Question: What type of tax is indicated in the document, personal property or real estate?
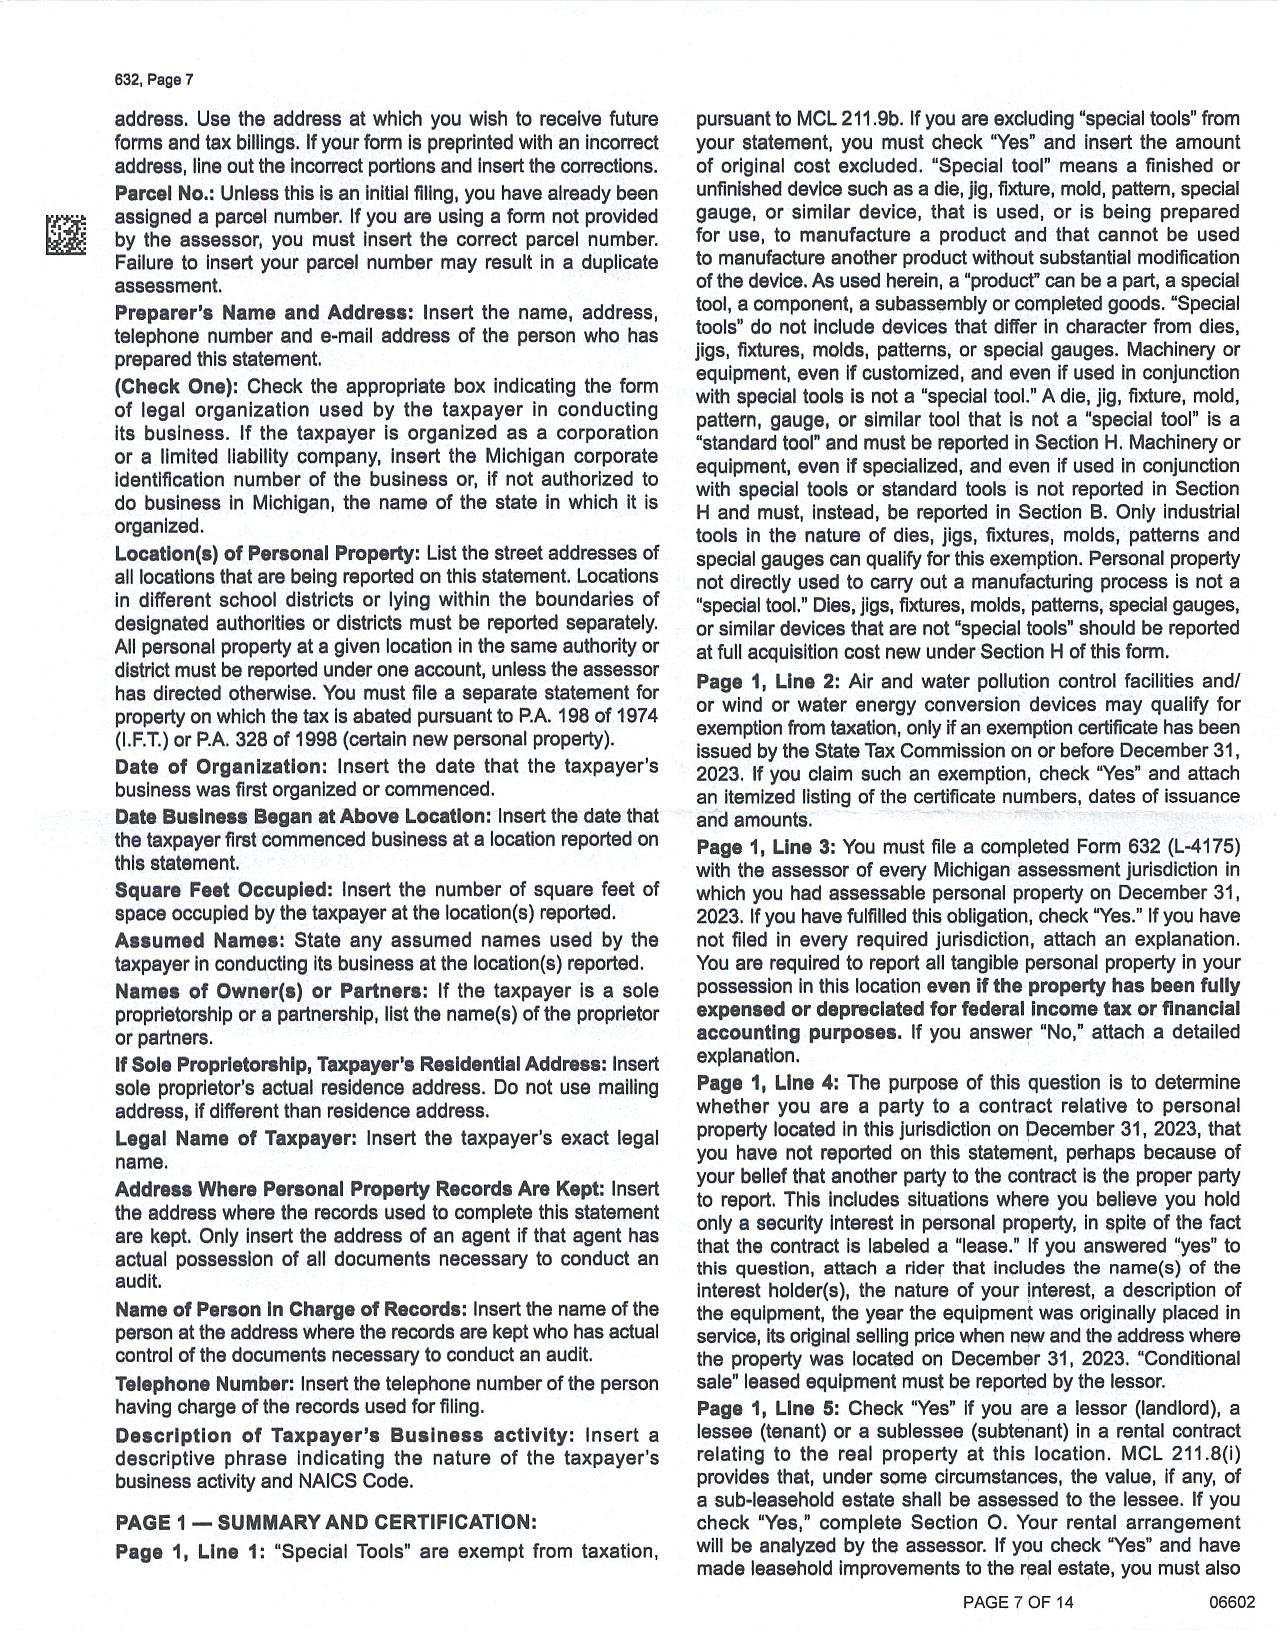
Answer: "Personal Property Tax"